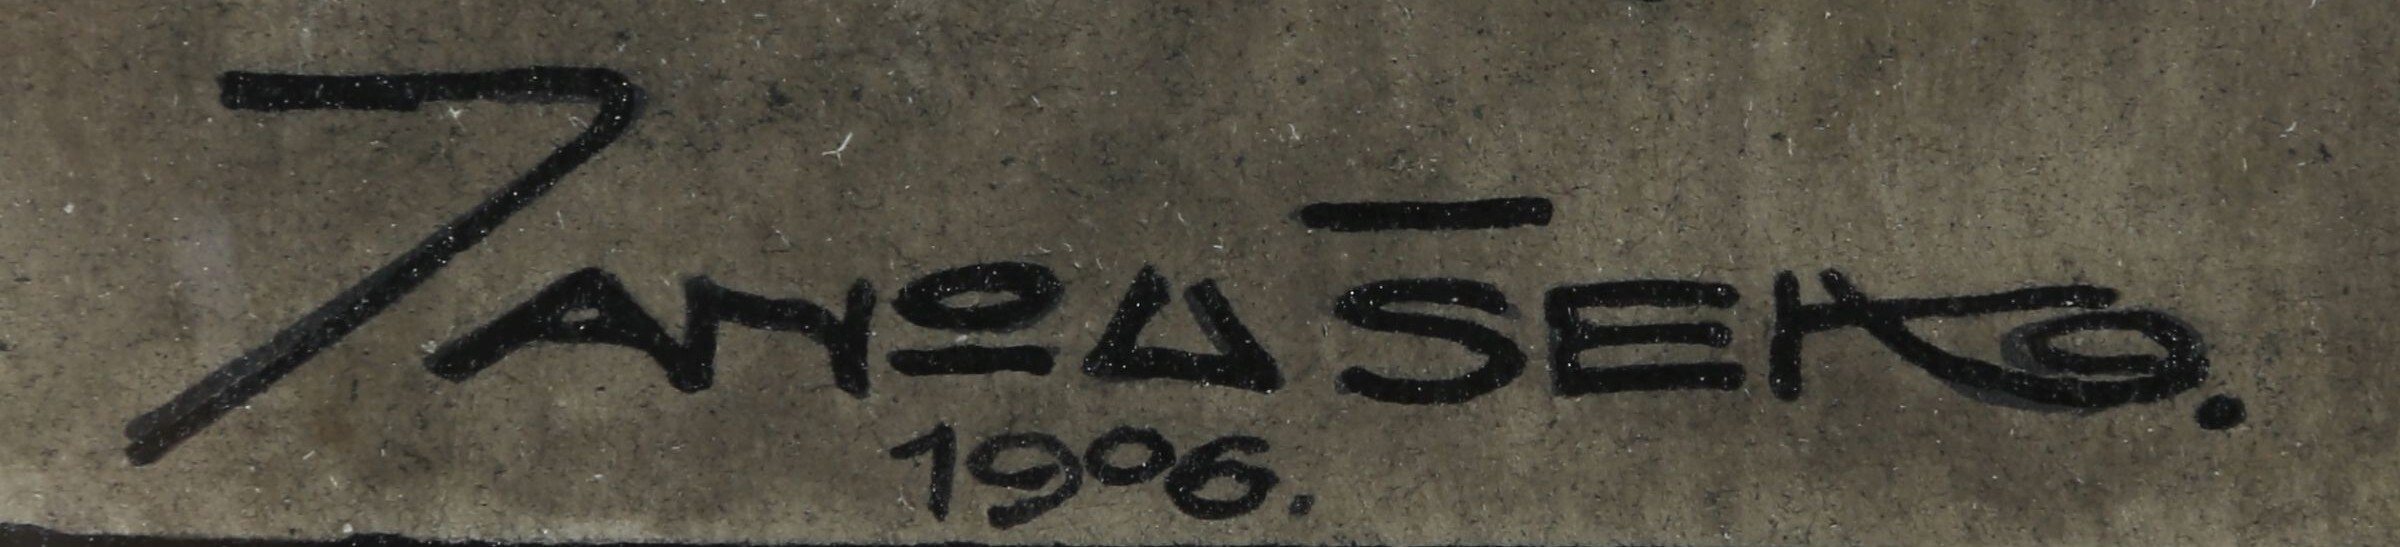
Signature of: františek janoušek